Question: What type of tax is indicated in the document, personal property or real estate?
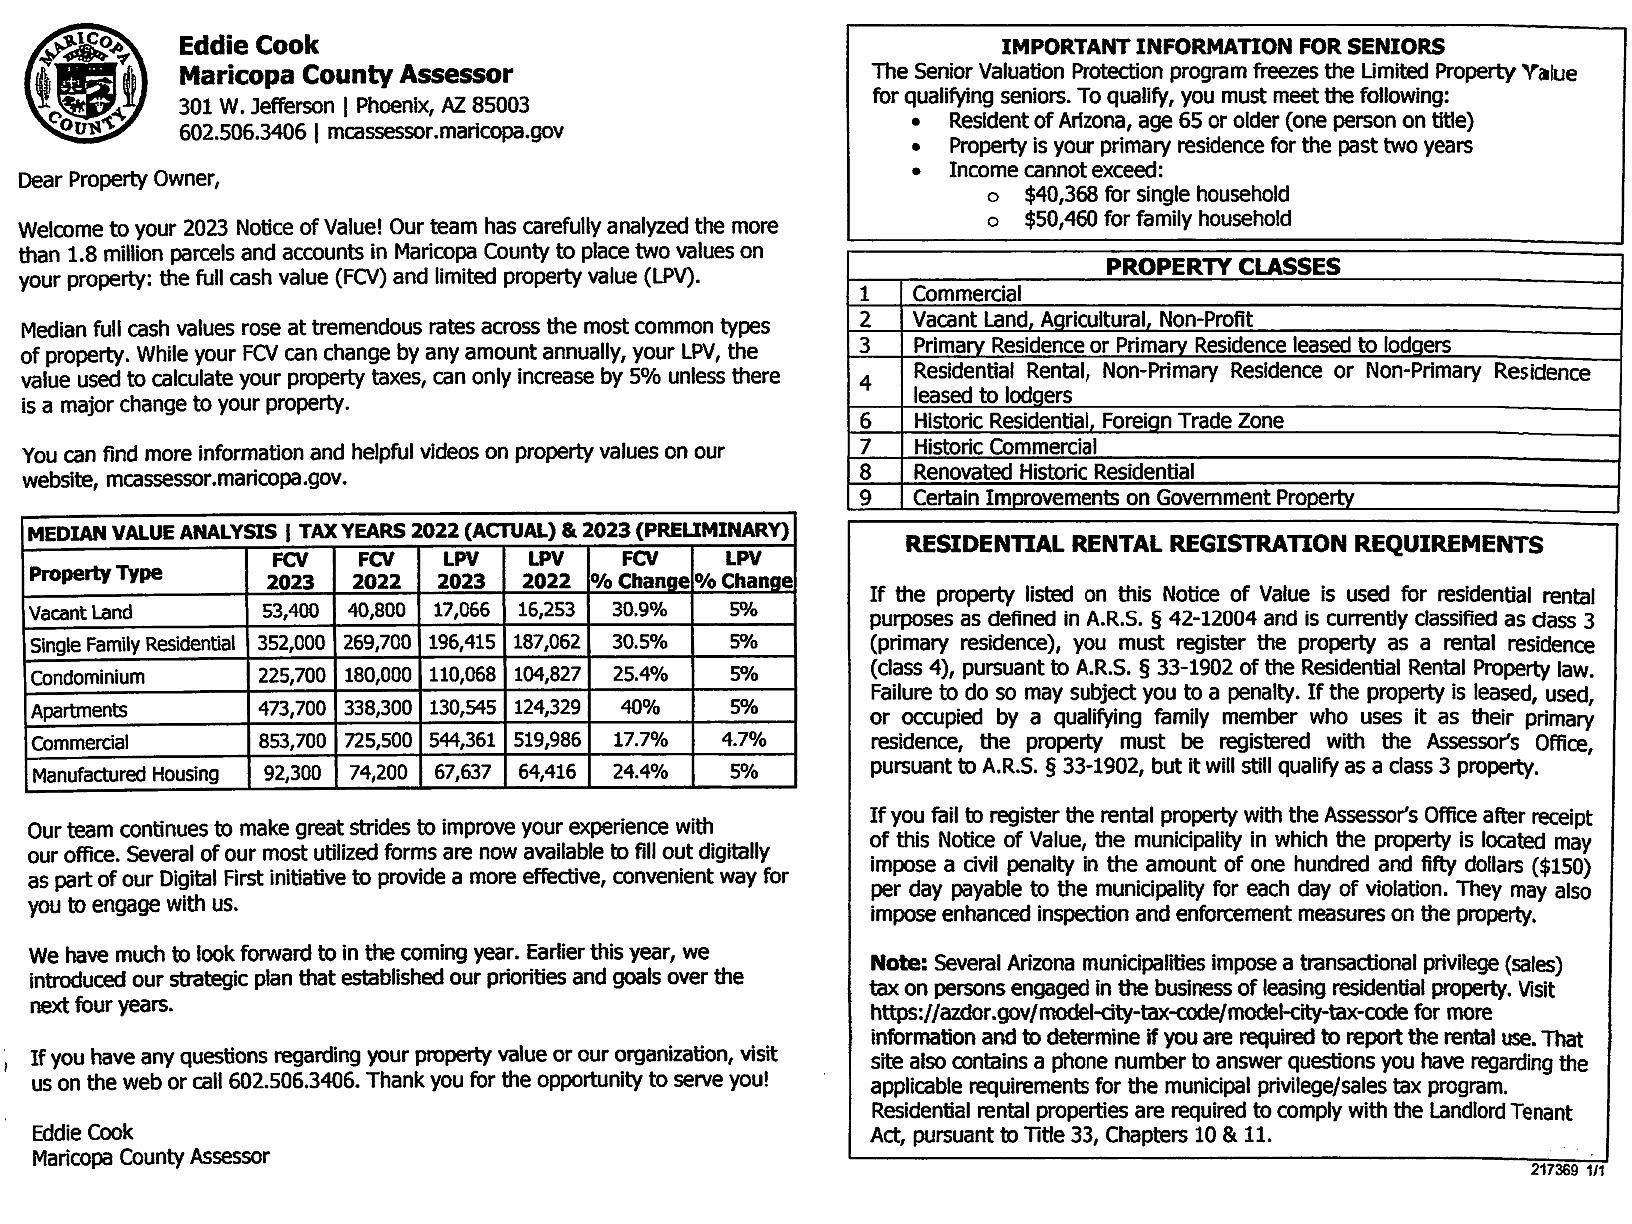
Answer: "Real Estate Tax"